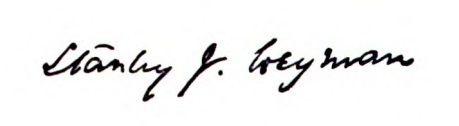
Signature of: stanley j weyman